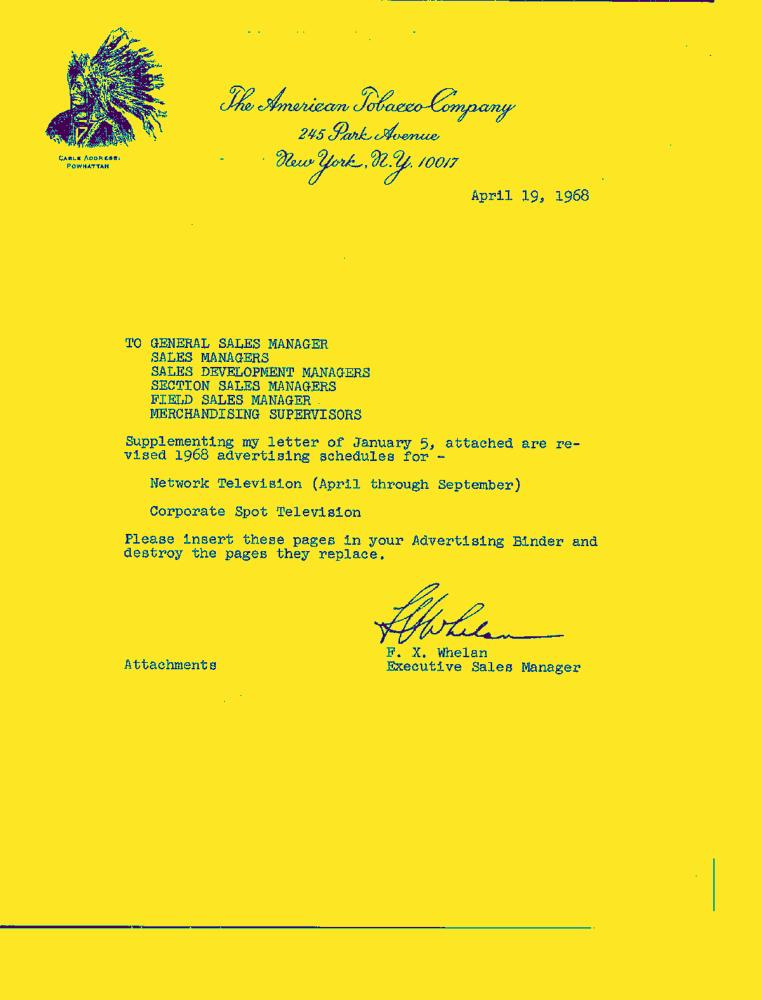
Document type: Letter-Doc